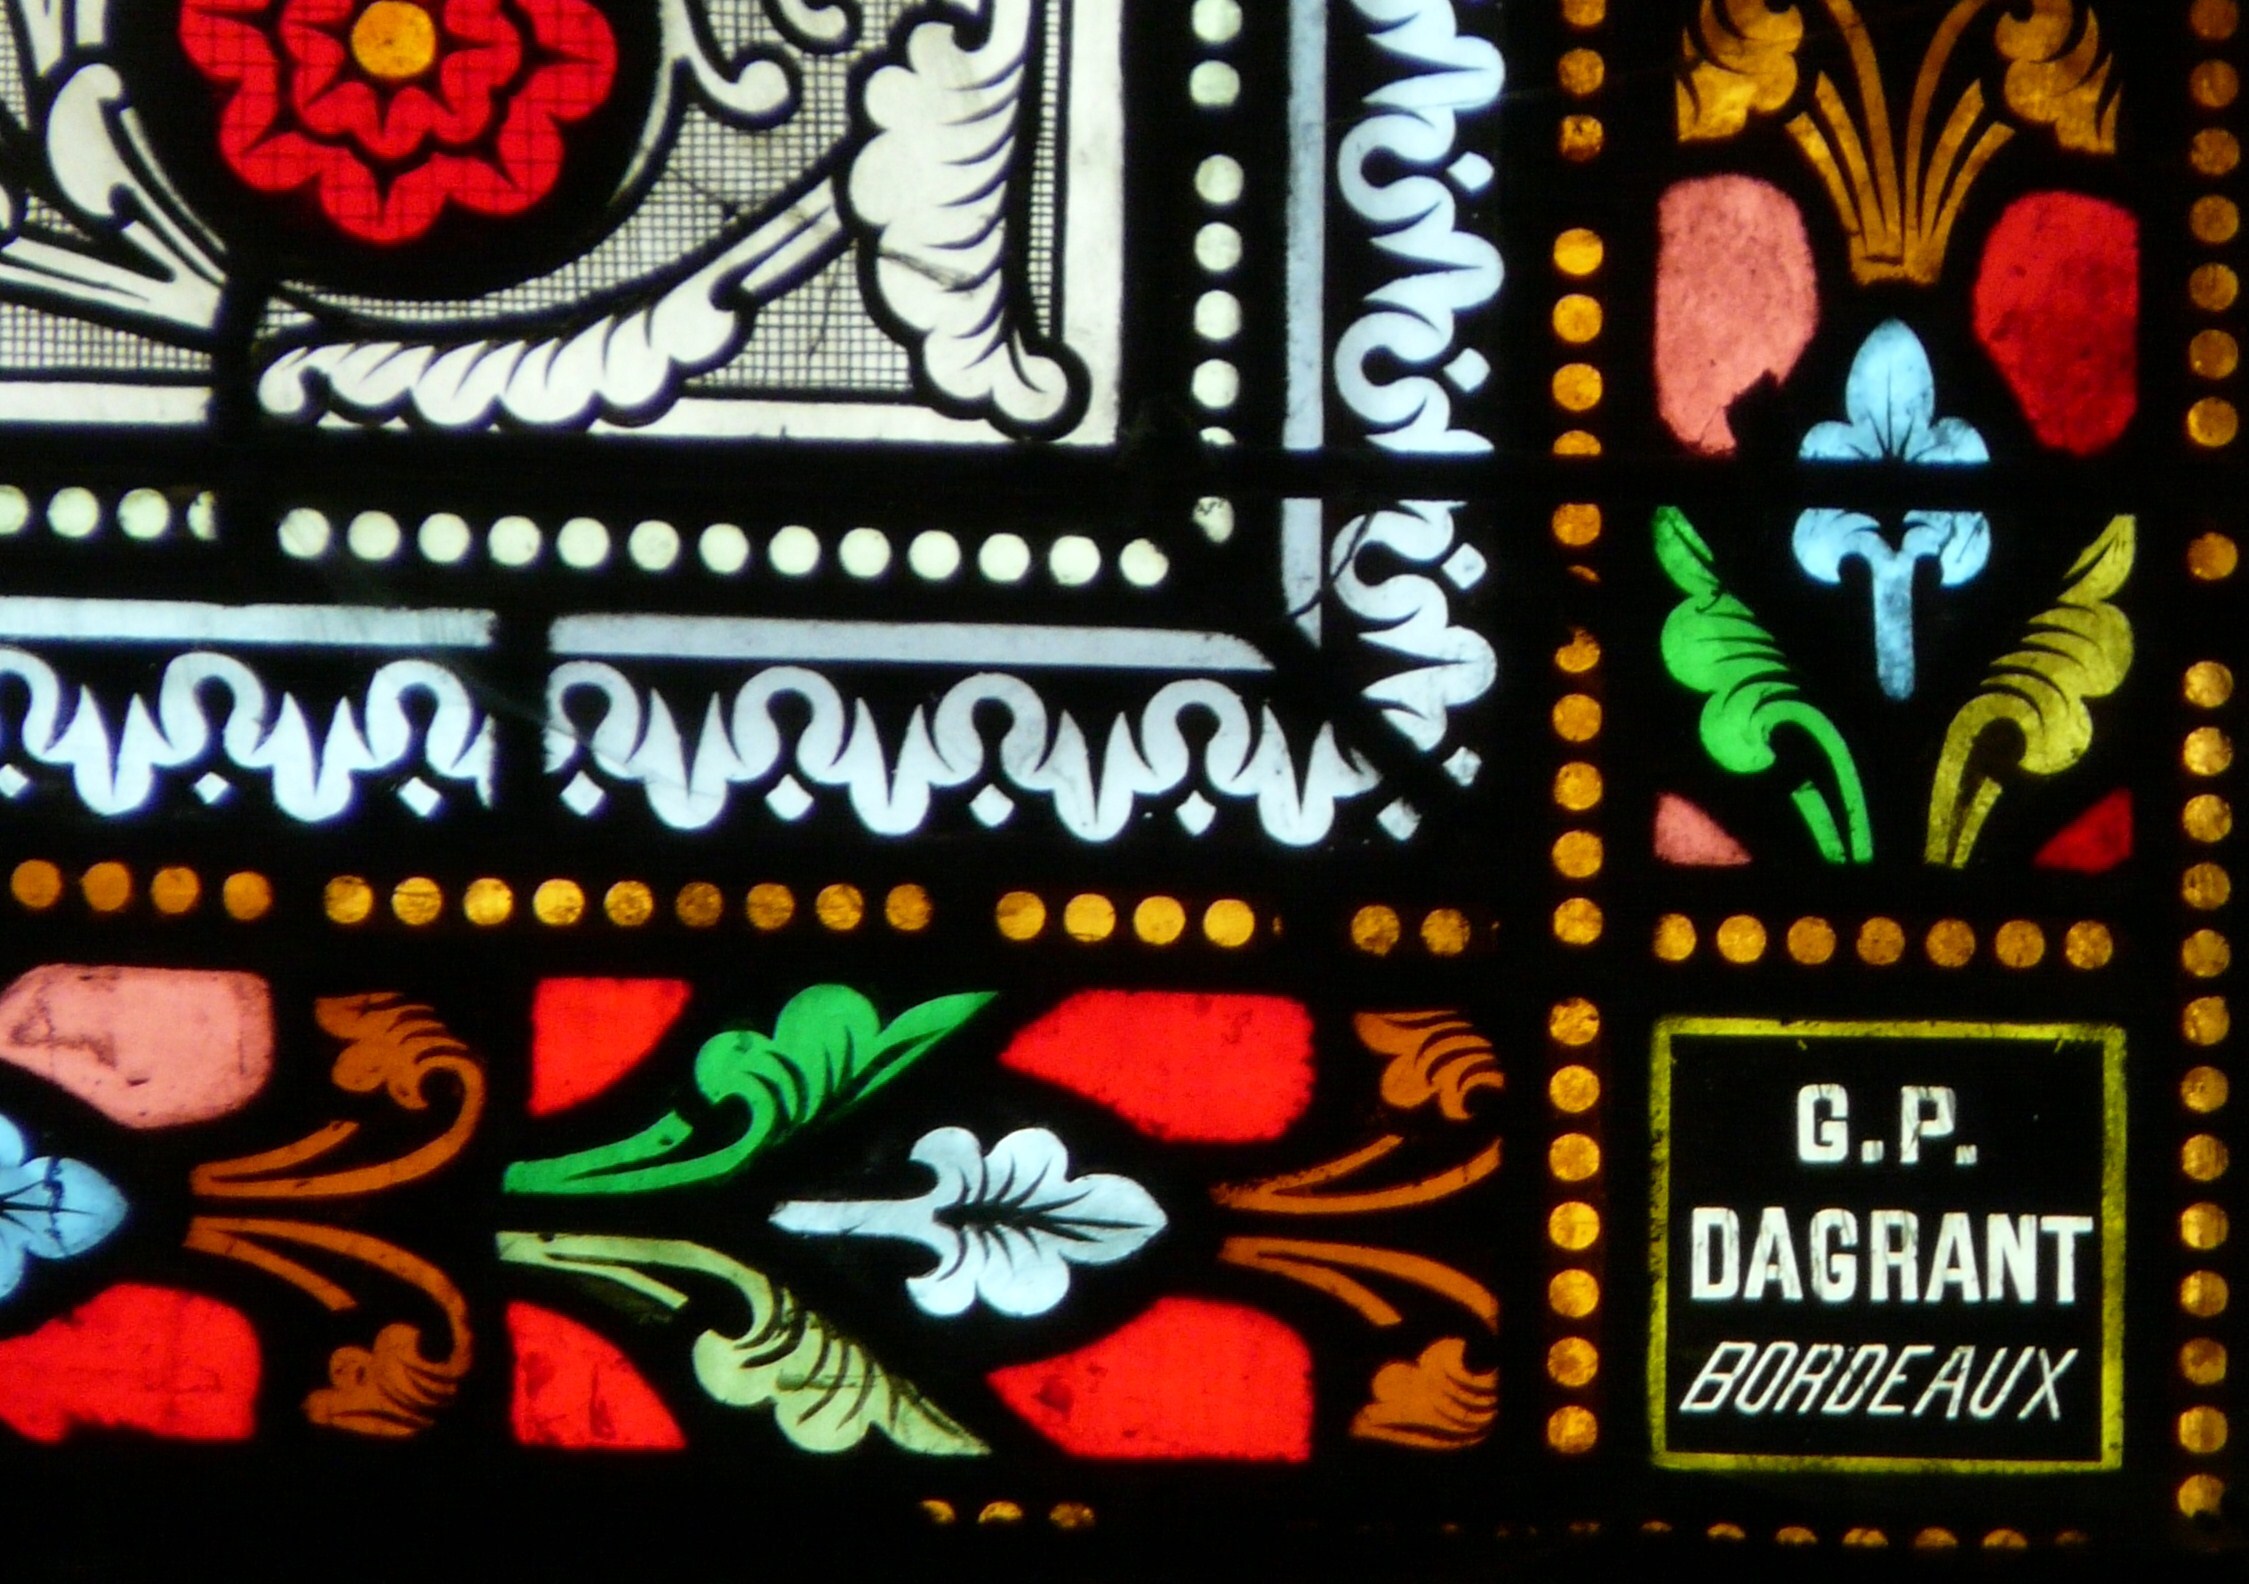
Signature of: gustave pierre dagrant